Question: Describe the condition in detail:
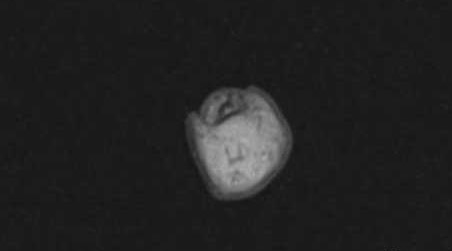
Answer: The disease is discussed as: Macrodystrophia Lipomatosa produces enlargement of a ray (or sometimes multiple rays in a single nerve distribution).  This overgrowth typically affects the more distal and volar aspects of the digit.  Typically there is overgrowth of the bones and subcutaneous fatty hypertrophy.  The enlarged ray is subject to premature osteoarthritis.  The nerve may be enlarged and there may be an associated fibrolipomatous hamartoma.   The hand is more commonly involved than the foot.  This presents at birth but the growth may accelerate during the prepubescent years.  Growth stops at puberty.  It is non-inheritable.

The differential of an enlarged digit includes:  neurofibromatosis type II (NF II), macrodactyly, juvenile rheumatoid arthritis, hemangioma, and osteoid osteoma.  NF II typically has other findings of NF II and a lack of subcutaneous fatty hypertrophy while macrodactyly has an increase in all bony and soft tissue elements of the ray but lack of metacarpal/metatarsal involvement.